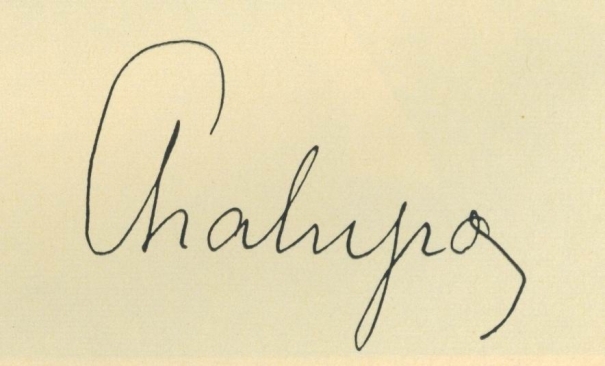
Signature of: vladimír chalupa